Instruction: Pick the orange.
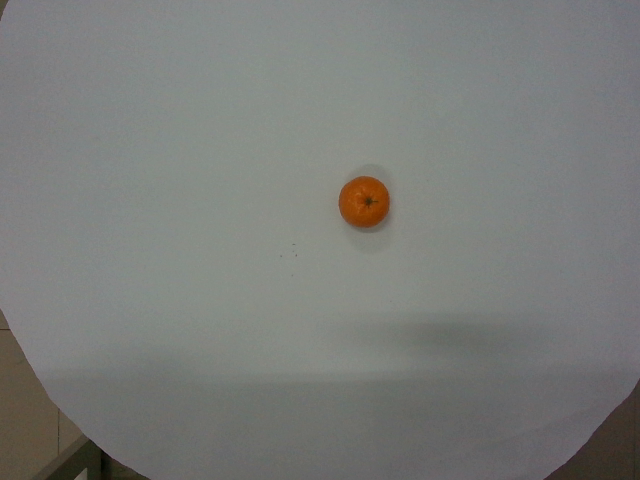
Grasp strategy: vertical